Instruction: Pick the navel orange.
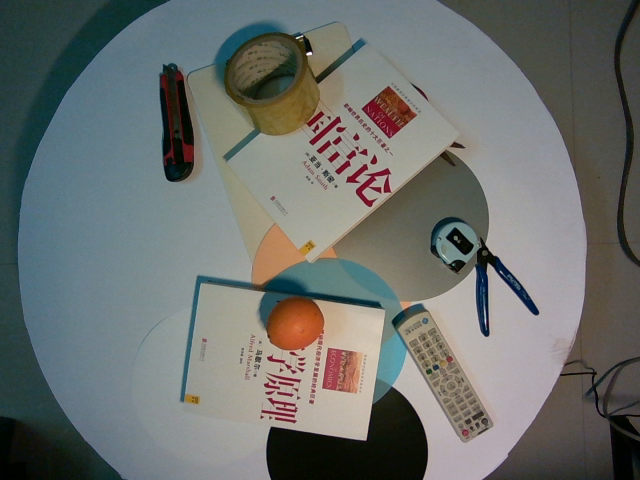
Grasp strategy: vertical